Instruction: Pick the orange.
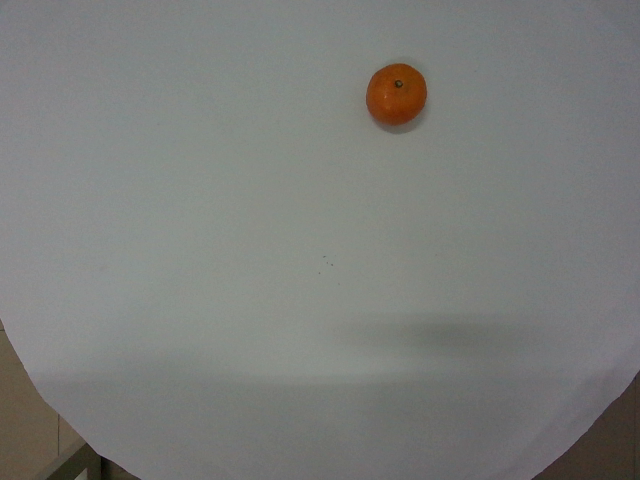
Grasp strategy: vertical